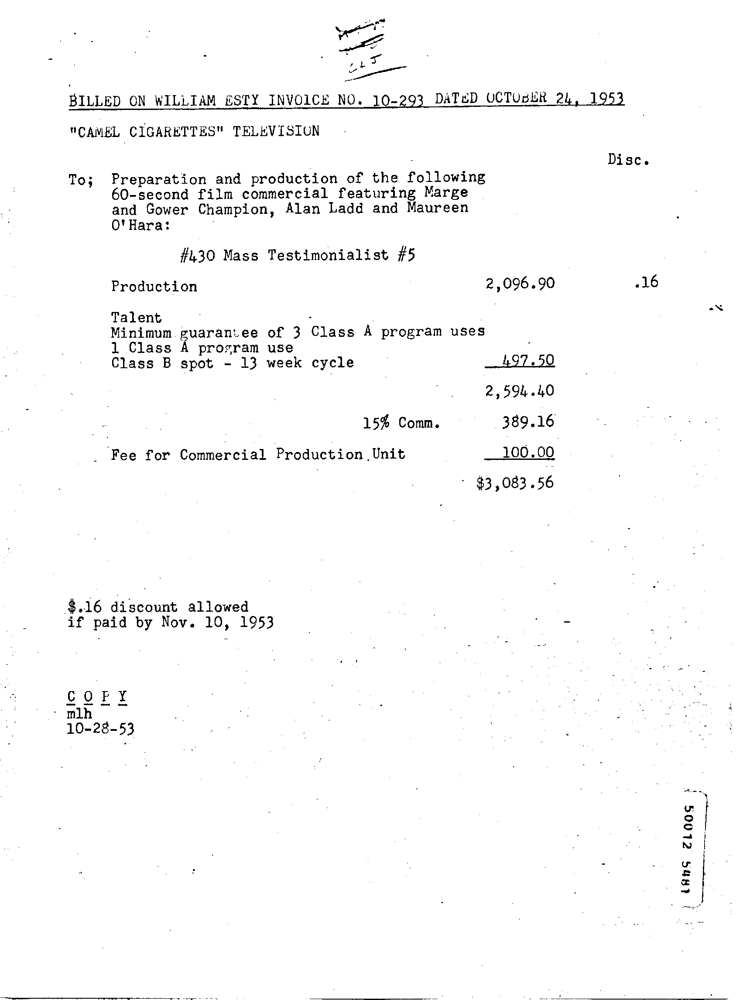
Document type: Invoice